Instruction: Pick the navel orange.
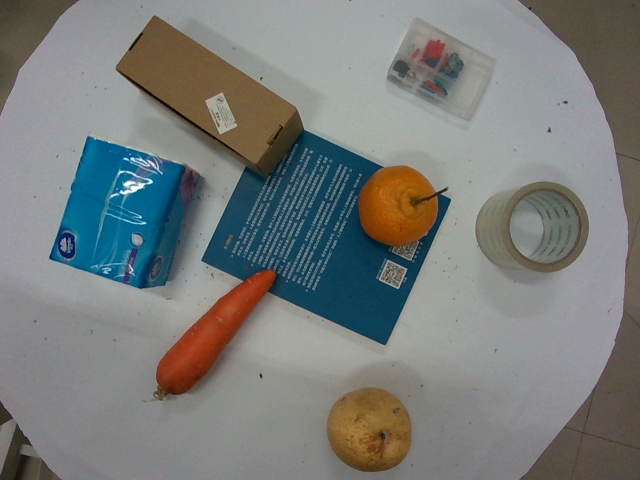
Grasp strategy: vertical